Question: What are the imaging findings?
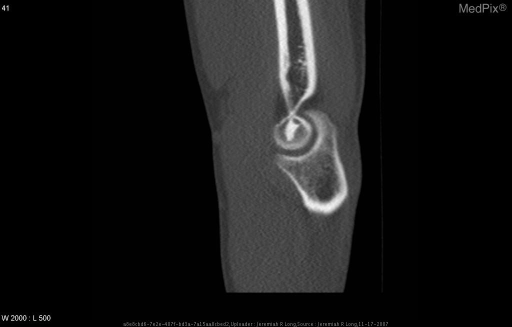
Answer: The imaging shows Frontal and lateral radiographs of the left elbow demonstrate normal alignment and joint spaces.  Negative for fracture.  At the intracondylar portion of the distal humeral metaphysis there is a non-aggressive sub-1 cm sclerotic focus within the medullary cavity.  There is no osseous expansion, periosteal reaction or associated soft tissue mass.  Multiplanar non-contrast CT images of the distal humerus show that the sclerotic focus has tiny spicules projecting outward to the surrounding medullary cavity. Multiplanar non-contrast CT images of the distal humerus show that the sclerotic focus has tiny spicules projecting outward to the surrounding medullary cavity..